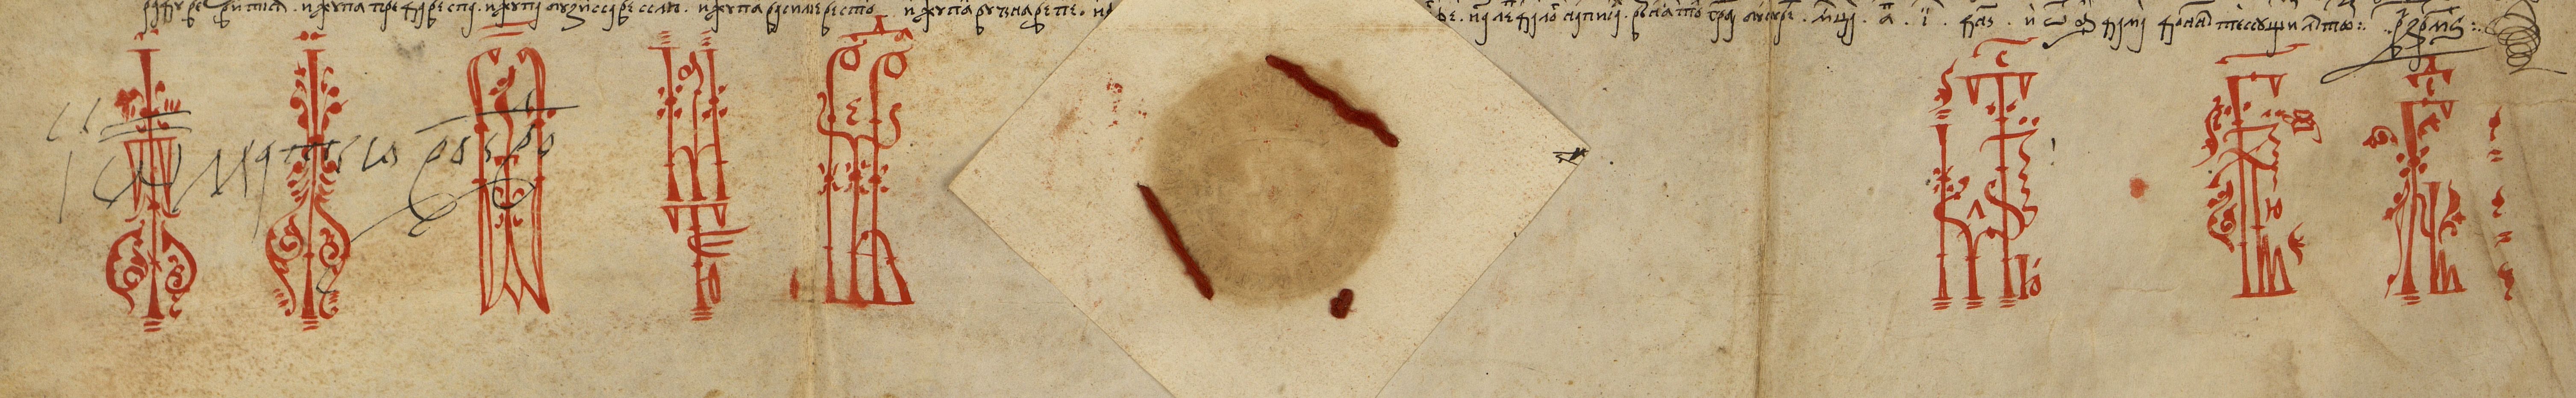
Signature of: matei basarab